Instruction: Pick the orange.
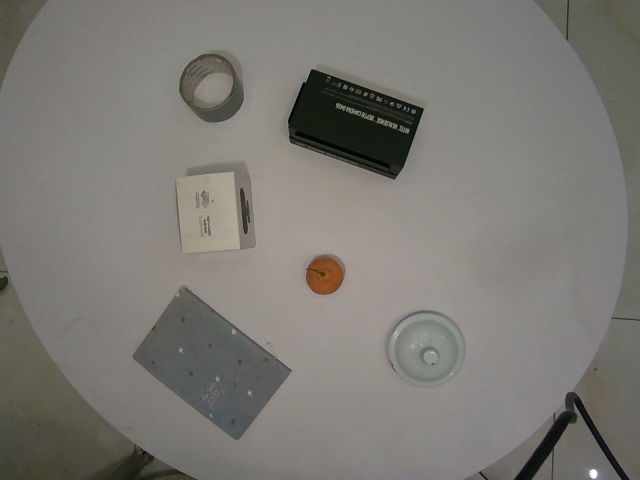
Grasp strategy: vertical